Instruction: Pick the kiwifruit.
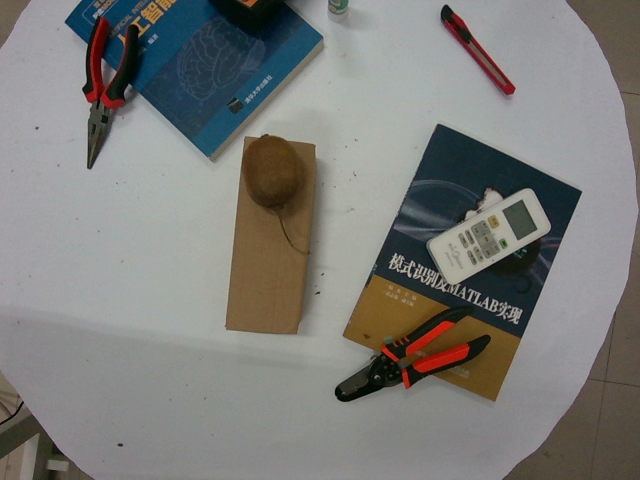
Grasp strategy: vertical